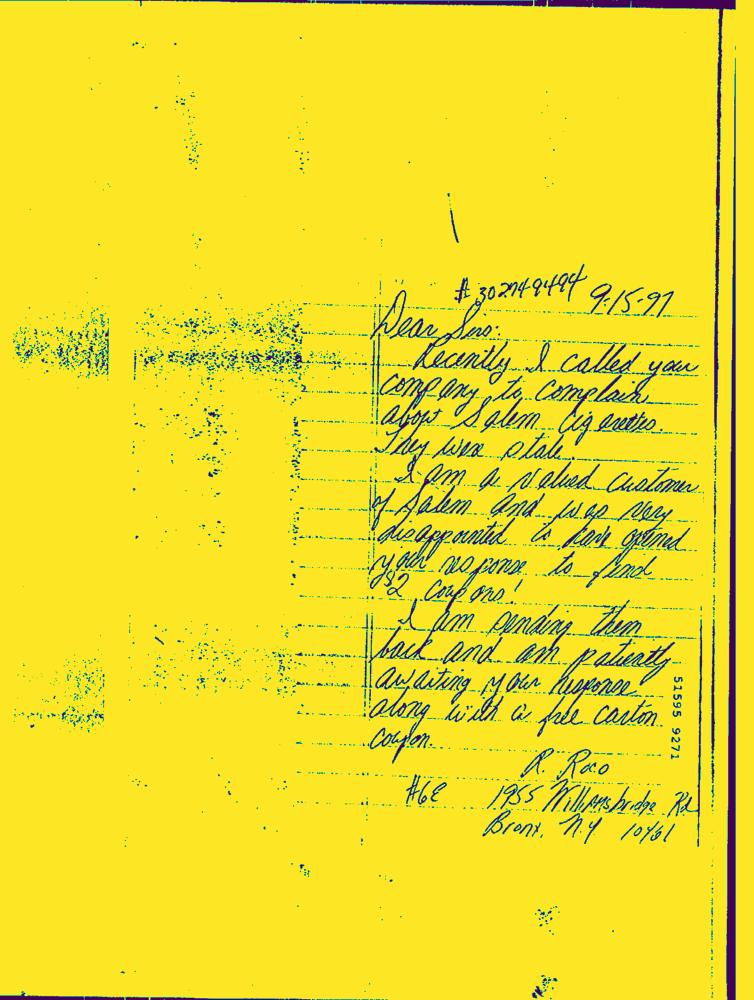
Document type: Hand-Written